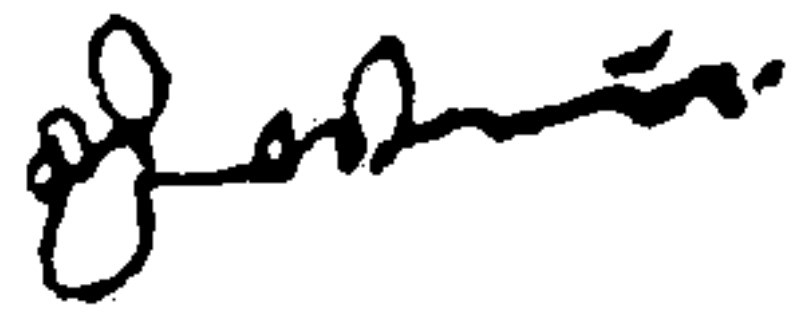
Signature of: ven tissa